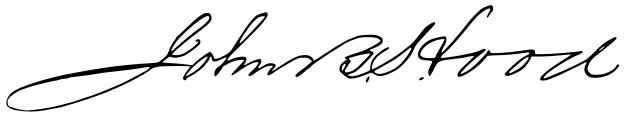
Signature of: john bell hood